Question: What is the main concern?
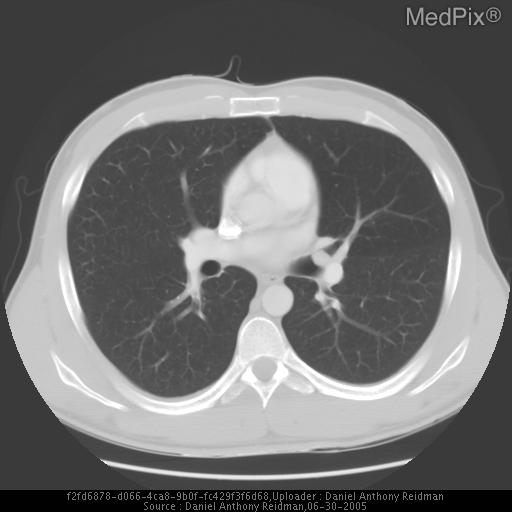
Answer: The findings suggest PA and lateral chest films were unremarkable.
Lingular bronchial lesion. No associated calcifications. Post obstructive air trapping in lingula.. Lingular bronchial lesion. No calcifications. Decreased attenuation lingular parenchyma. No additional lung abnormalities.. The patient might have a history of 23 yo male with recurrent hemoptysis..